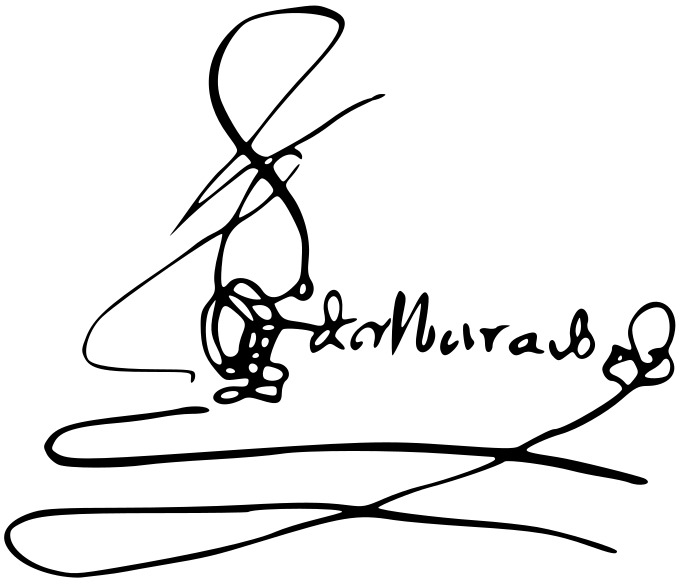
Signature of: pedro de alvarado